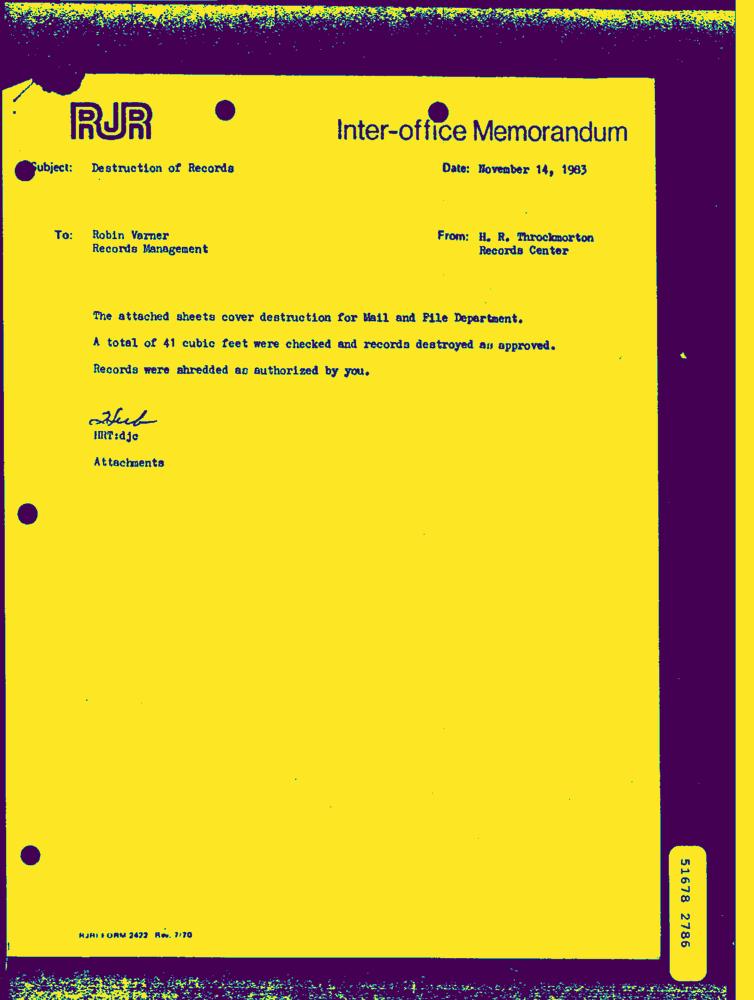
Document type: Letter-Doc